Question: How is the history relevant to the case?
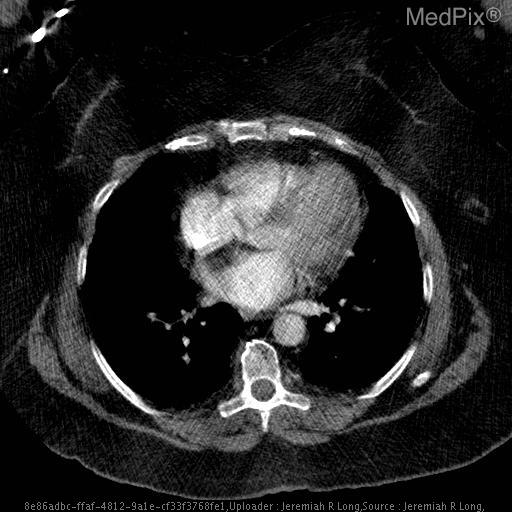
Answer: The patient's history of Shortness fo breath with concern for pulmonary embolism. is key in understanding the case.